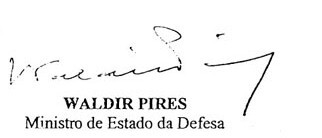
Signature of: waldir pires